Question: What is the suspected problem?
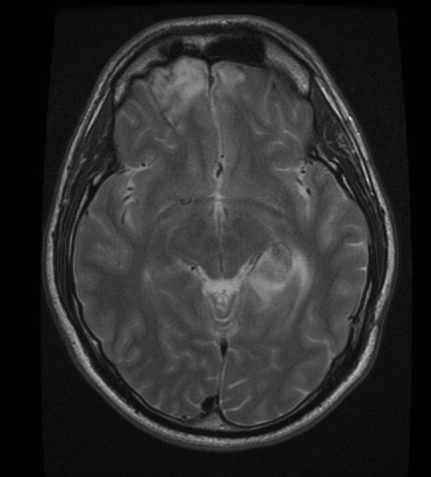
Answer: The findings suggest • 12 months following gamma knife therapy, follow up imaging revealed a rim-enhancing mass in the left temporal lobe adjacent to the posterior horn of the left ventricle. Surrounding this lesion is extensive T2-high signal, likely representing edema.
•  Initial MR images show malacic changes in the frontal lobes with  an incidental prominent vascular structures suggestive of a developmental venous anomaly.
• Arteriogram also performed to therapy confirmed the presence of an AVM, predominantly fed by left lateral posterior choroidal artery.. MRI on initial presentation revealed nonopacifying flow voids in the region of the choroid plexus of the left lateral ventricle with extension into the left thalamus. Also noted is evidence of contusion in the right frontal lobe.. The patient might have a history of The patient is a 25 year old man who initially presented s/p snow mobile accident with multiple hemorrhagic contusions.  On initial evaluation, the patient was incidentally noted to have a left temporal Arteriovenous Malformation.  This AVM was subsequently treated with Gamma Knife therapy.  The patient now presents 12 months later with no complaints for routine follow up..